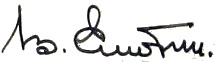
Signature of: vyacheslav elyutin